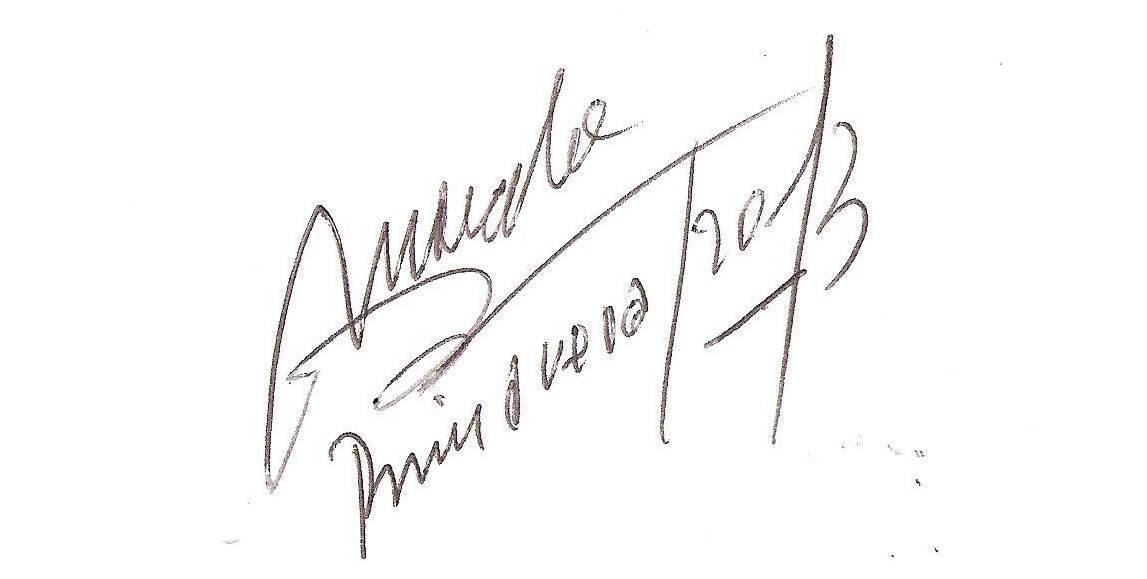
Signature of: marcelo moreyra